Question: What are the imaging findings?
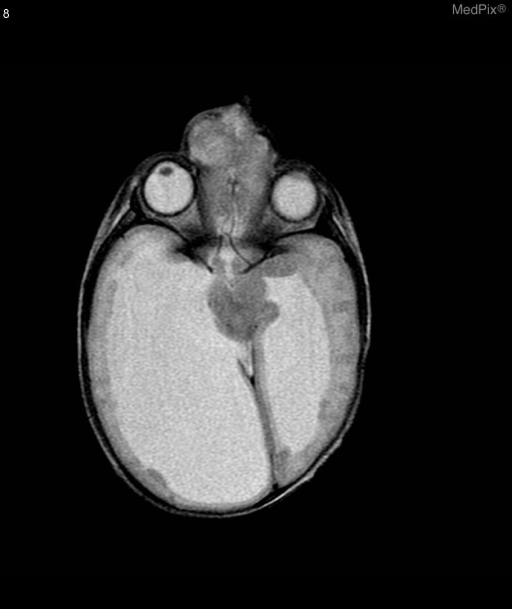
Answer: The imaging shows T1 sagital view showing enlarged posterior lateral ventricles.  The image shows a midline opening of the skull above the bridge of the nose with protrusion of brain parenchyma through the skull defect.

T2 axial views show bilateral asymmetrically enlarged lateral ventricles (right>left).  Brain parenchyma protruding from a midline skull defect at the level of the eyes with CSF communication into the mass.  Parenchymal volume loss noted in parietal, occipital and frontal lobes. T2 axial view shows bilateral asymmetrically enlarged lateral ventricles (right>left).  Brain parenchyma protruding from a midline skull defect at the level of the eyes with CSF communication into the mass.  Parenchymal volume loss noted in parietal, occipital, and frontal lobes..